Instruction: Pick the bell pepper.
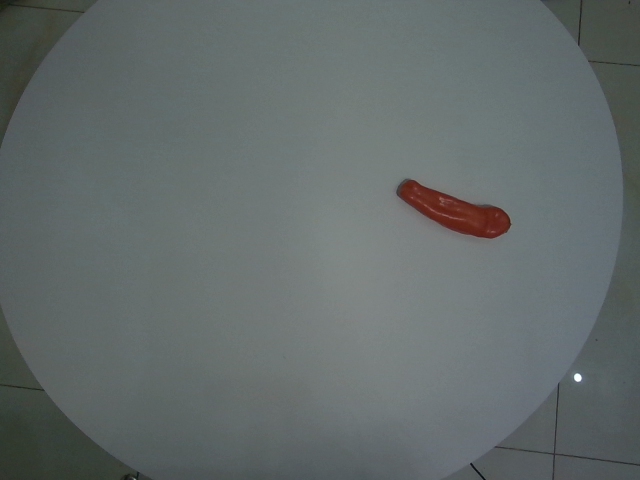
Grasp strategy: vertical